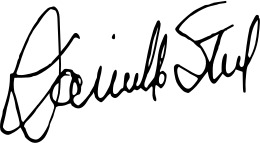
Signature of: danielle steel